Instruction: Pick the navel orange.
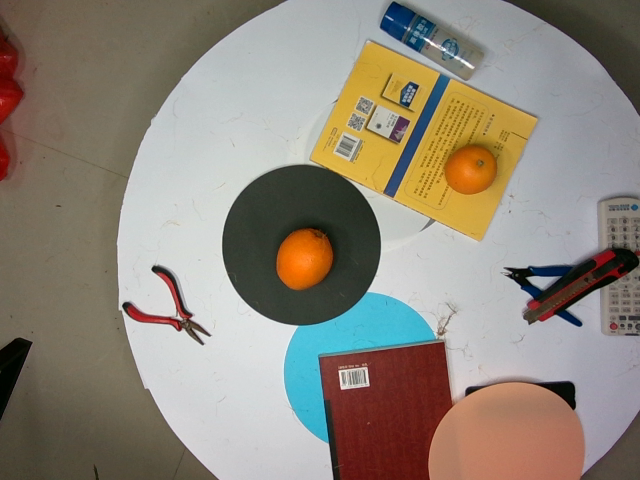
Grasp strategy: vertical